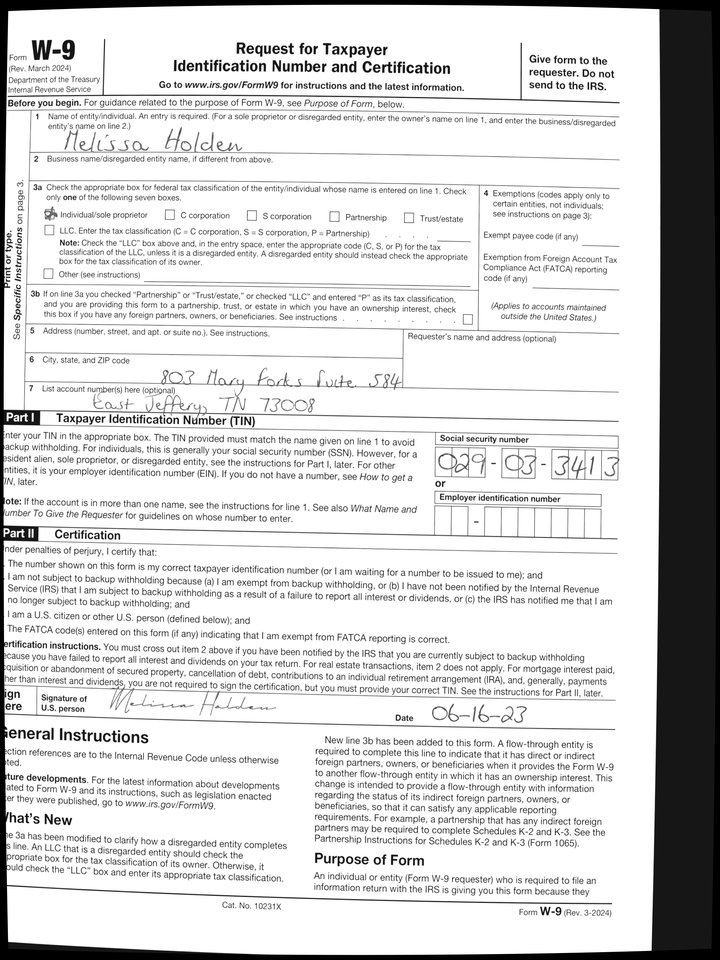
adr1: 803 Mary Forks Suite 584
adr2: East Jeffery, TN 73008
cbx: yes
ssn: 029033413
enm: Melissa Holden
sdt: 06-16-23